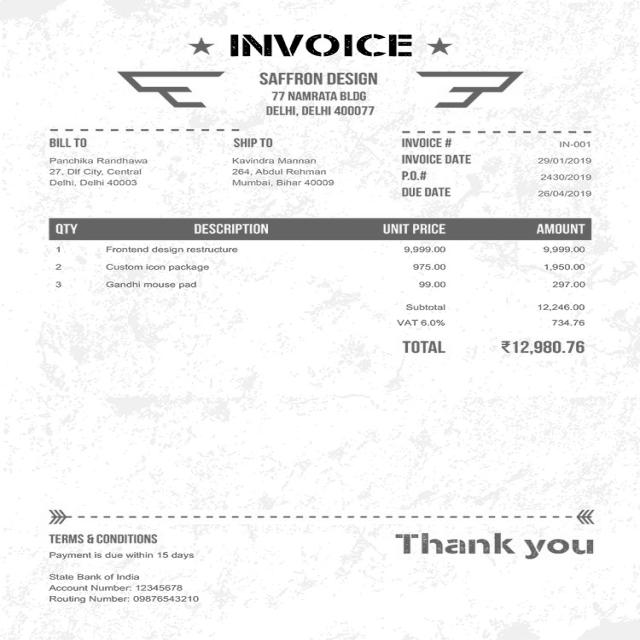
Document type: Invoice